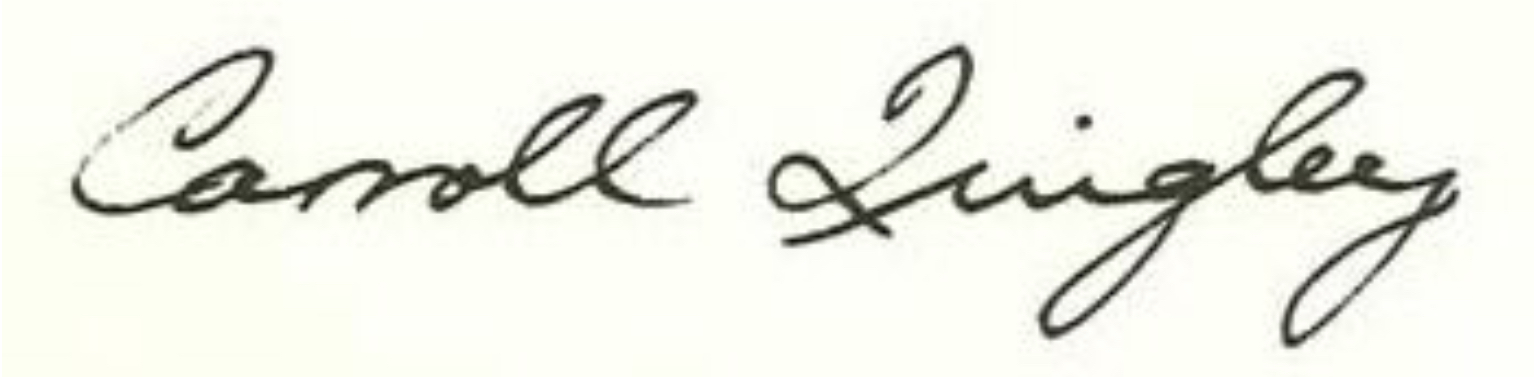
Signature of: carroll quigley